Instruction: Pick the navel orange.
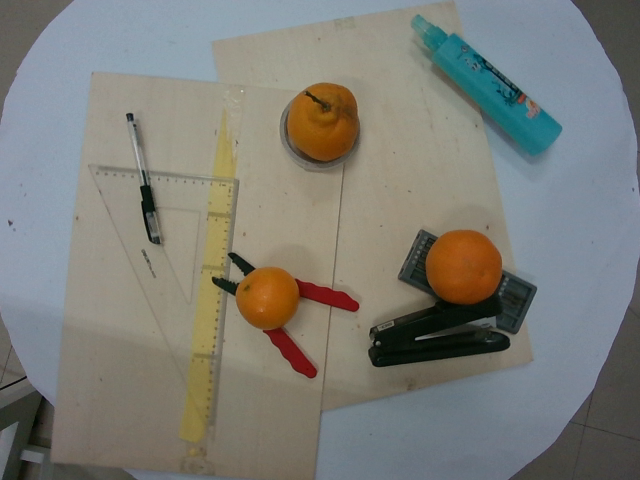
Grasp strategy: vertical